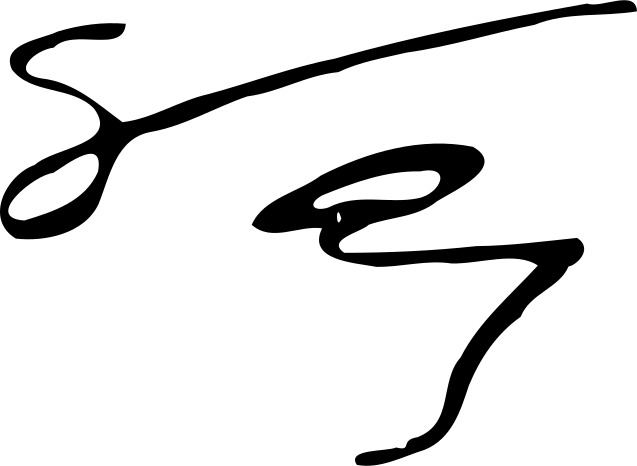
Signature of: gheorghe panu